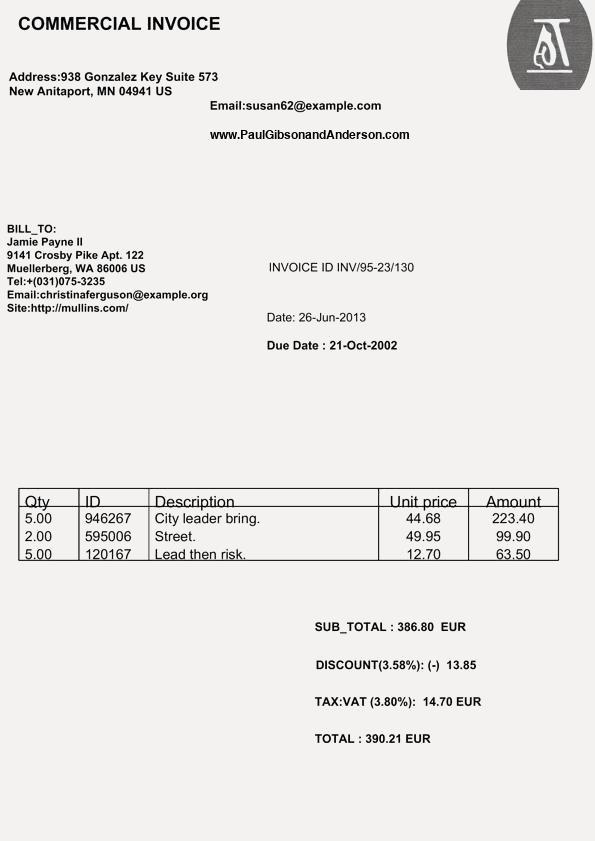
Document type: Invoice